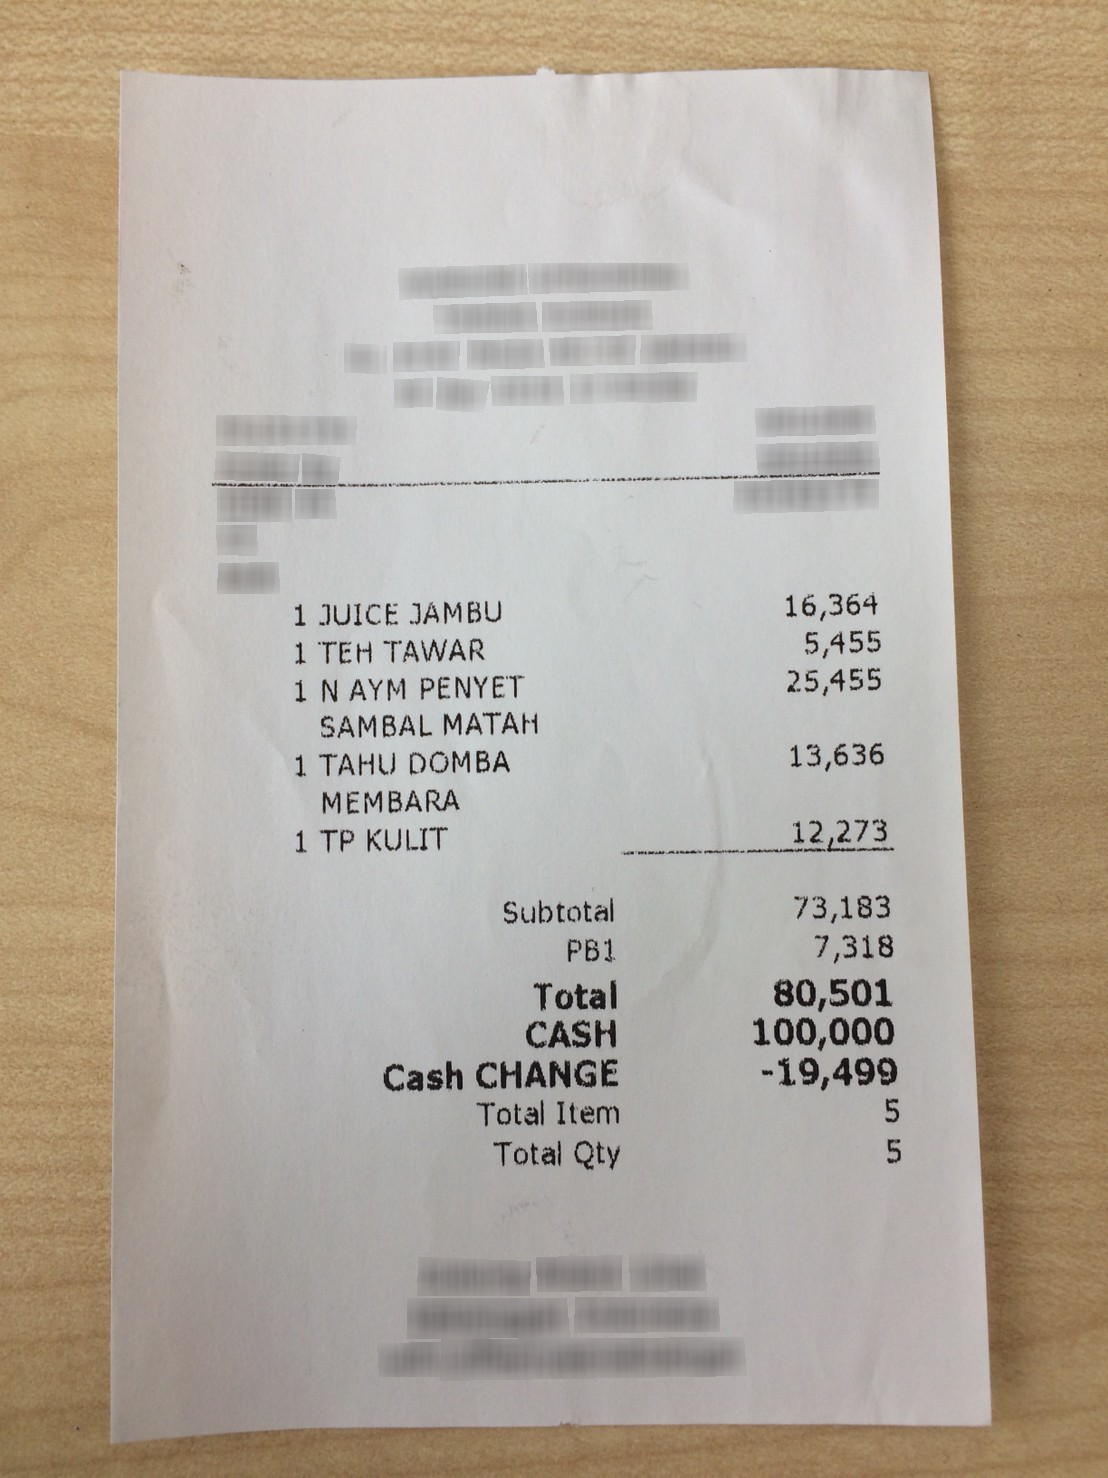
Number of items: 5
Subtotal: 73,183
Tax: 7,318
Total: 80,501
OCR text regions:
text: 1
text: JUICE
text: JAMBU
text: 16,364
text: 1
text: TEH
text: TAWAR
text: 5,455
text: 1
text: N
text: AYM
text: PENYET
text: SAMBAL
text: MATAH
text: 25,455
text: 1
text: TAHU
text: DOMBA
text: MEMBARA
text: 13,636
text: 1
text: TP
text: KULIT
text: 12,273
text: Subtotal
text: 73,183
text: PB1
text: 7,318
text: Total
text: 80,501
text: CASH
text: 100,000
text: Cash
text: CHANGE
text: -19,499
text: Total
text: Item
text: 5
text: Total
text: Qty
text: 5